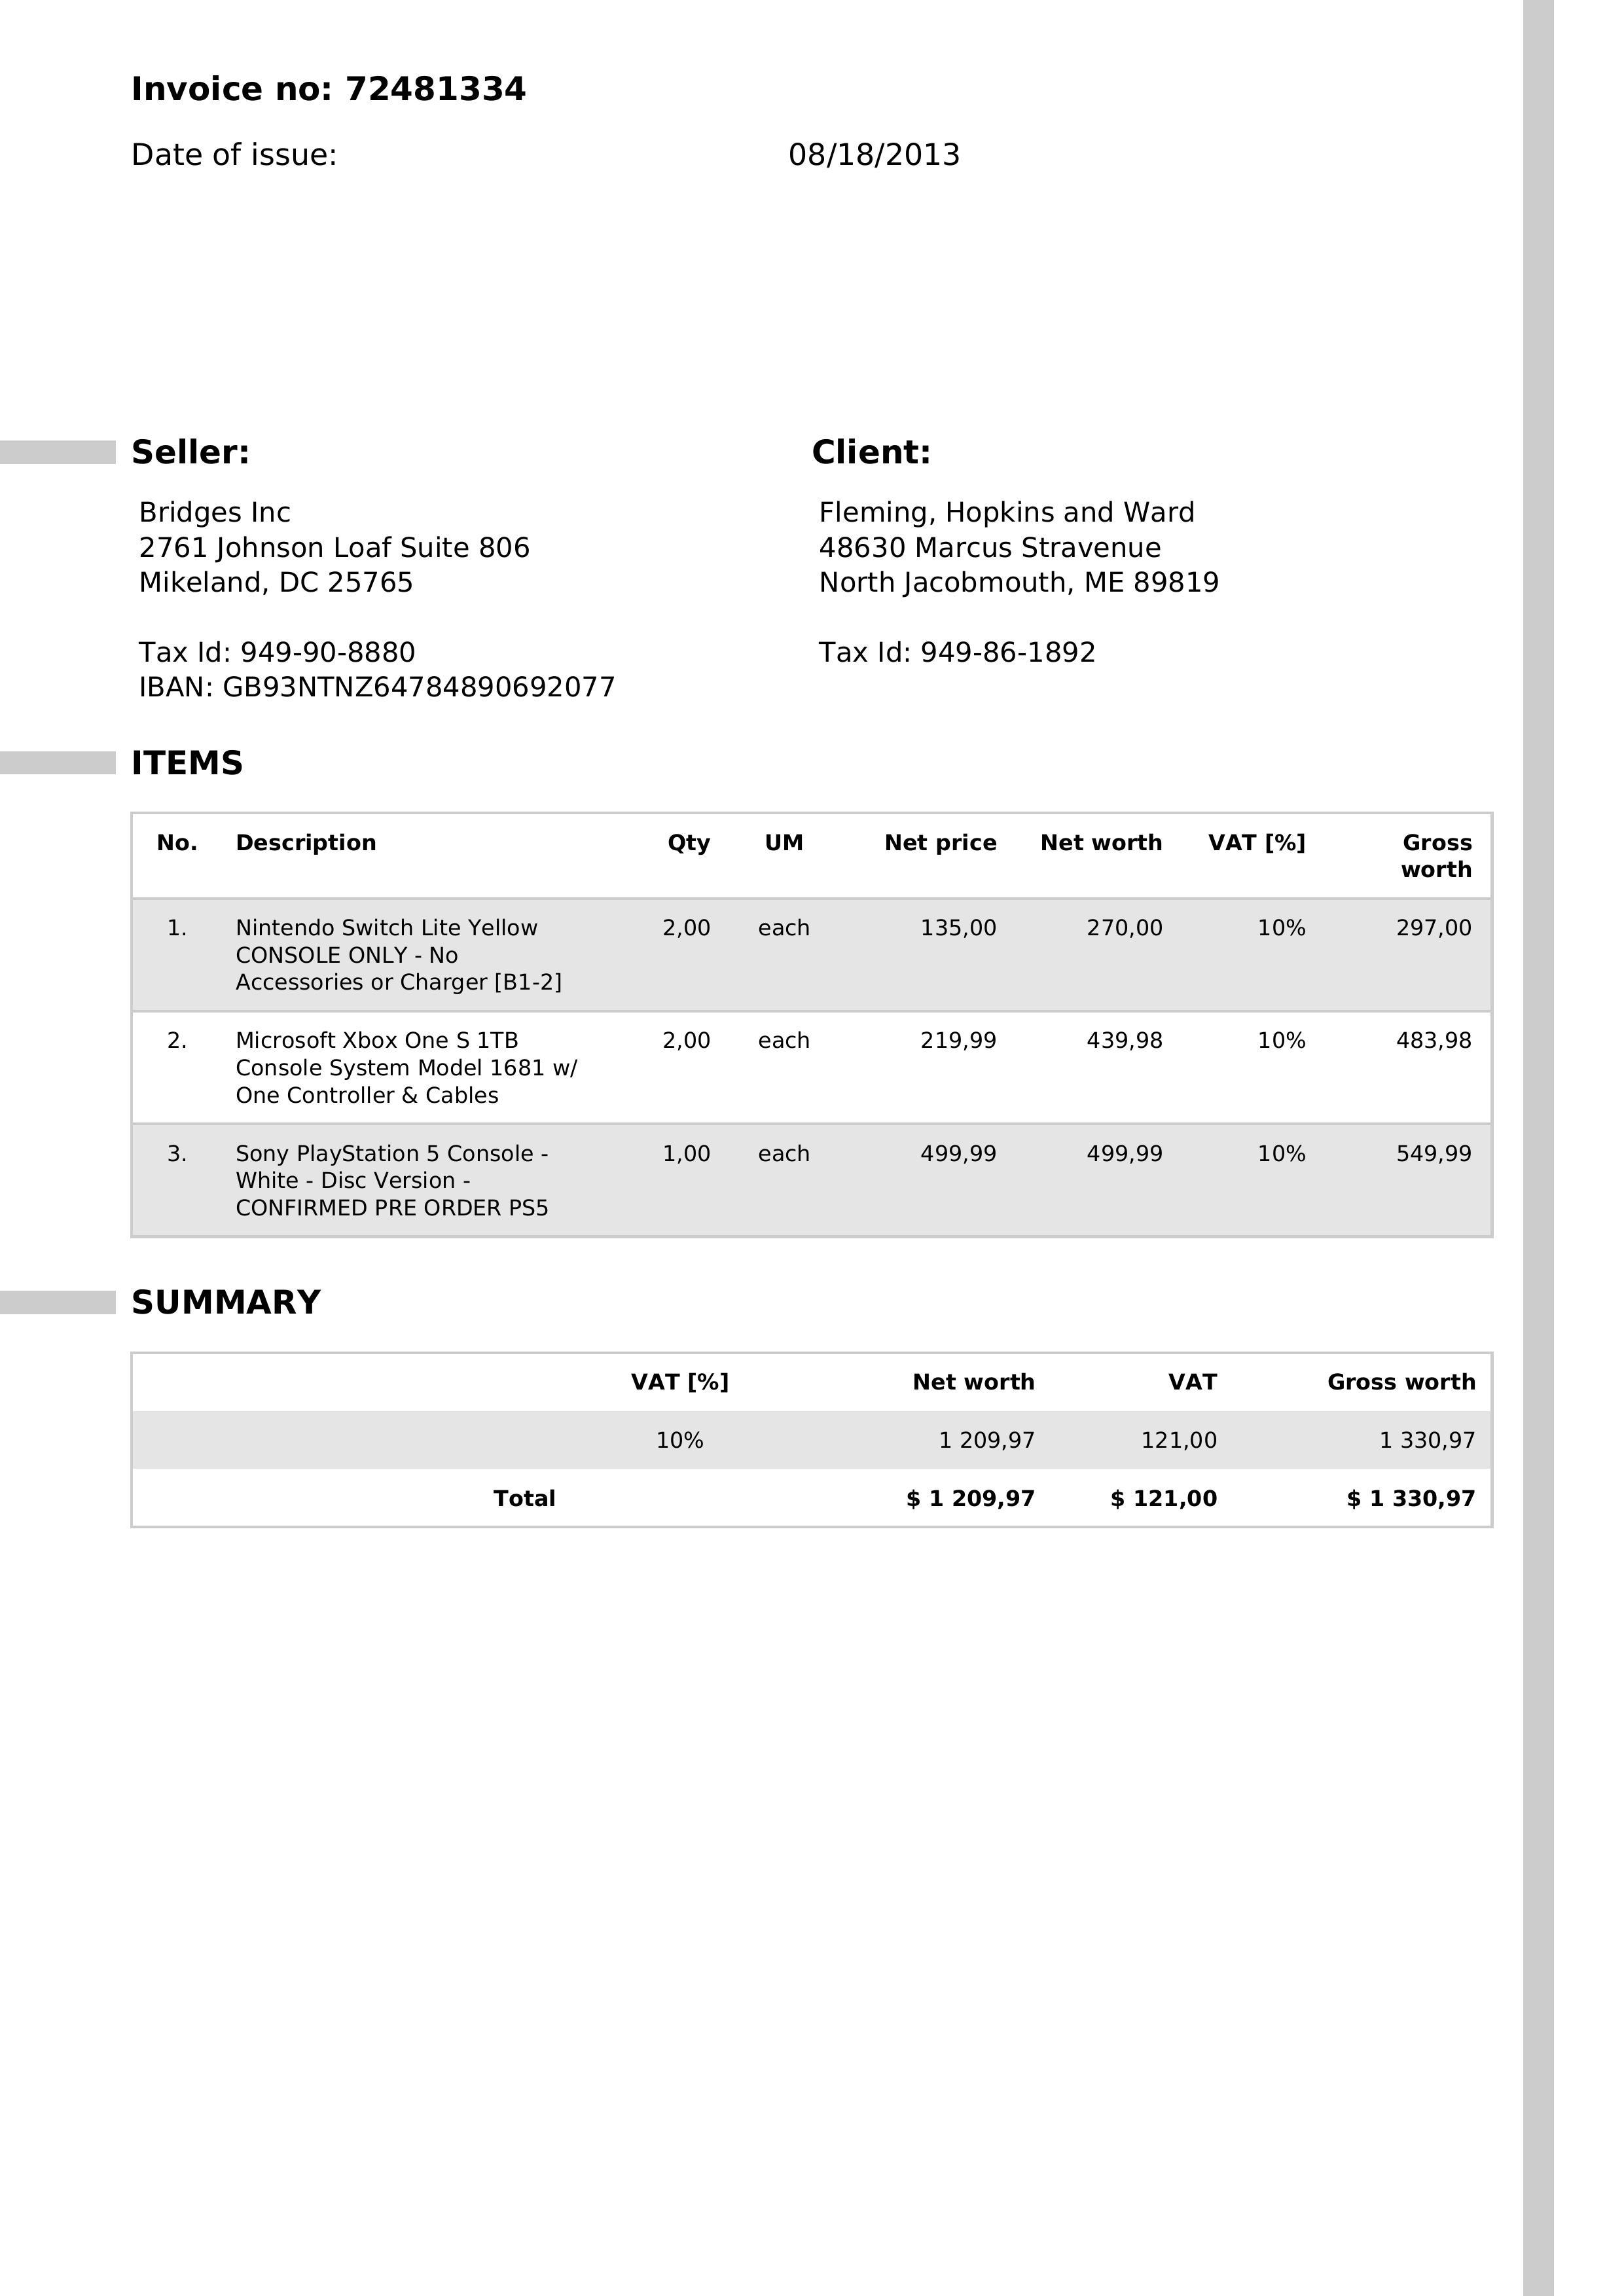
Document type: Invoice